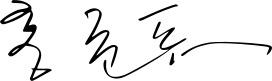
Signature of: hong joon pyo